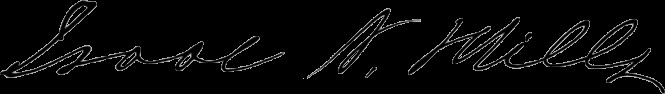
Signature of: isaac n mills